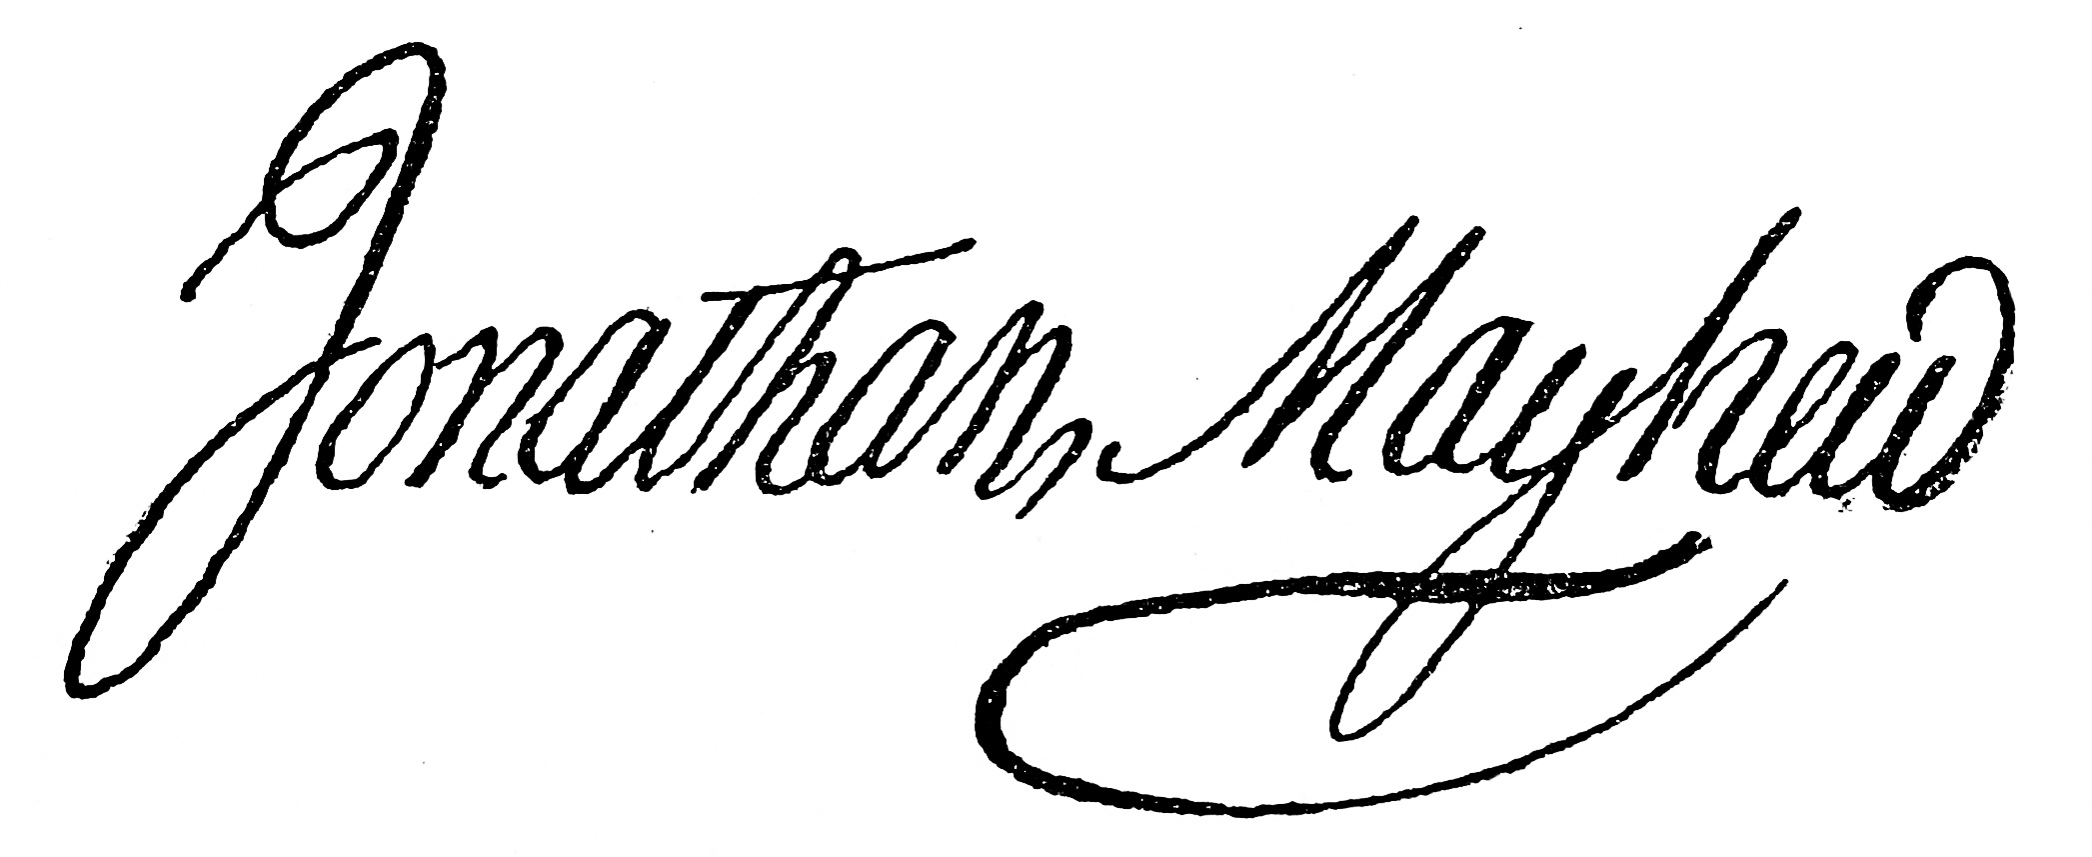
Signature of: jonathan mayhew